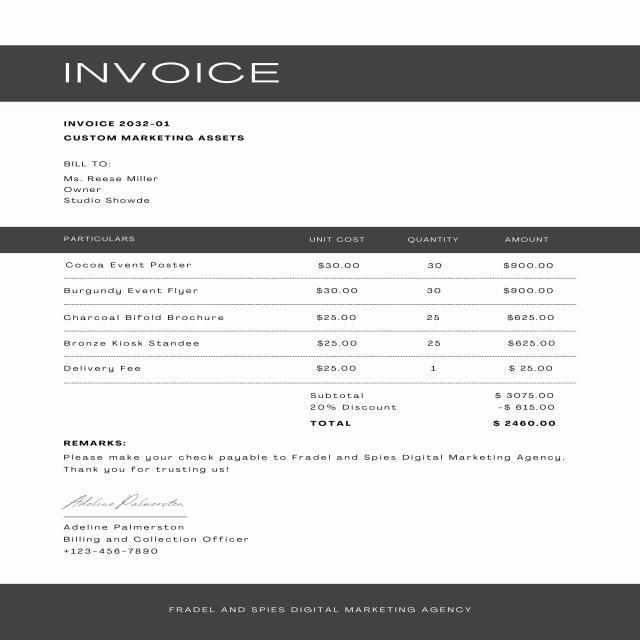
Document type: Invoice